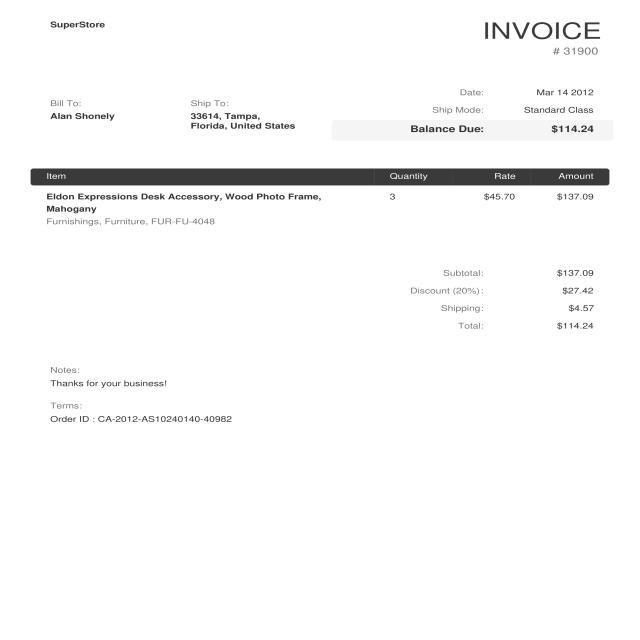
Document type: Invoice